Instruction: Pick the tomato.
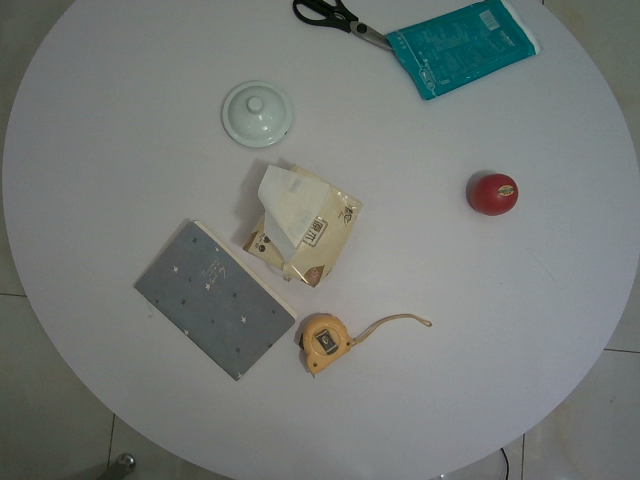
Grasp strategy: vertical